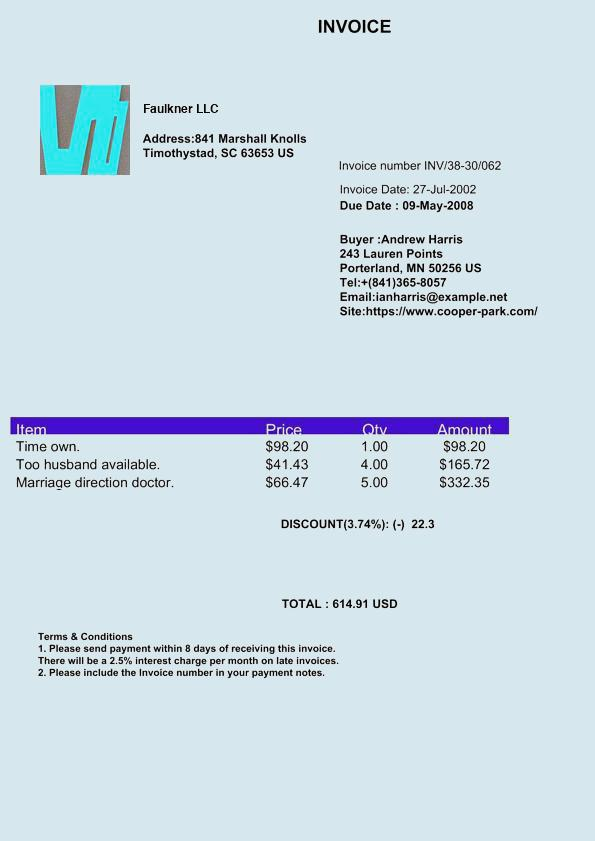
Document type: Invoice